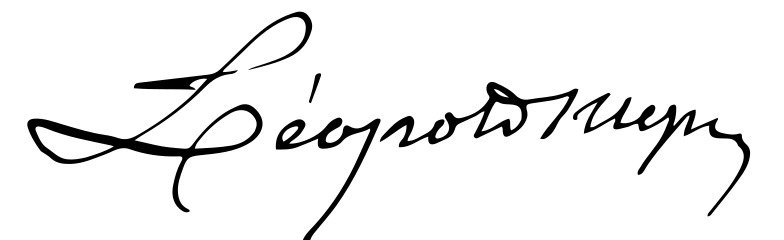
Signature of: leopold niepce